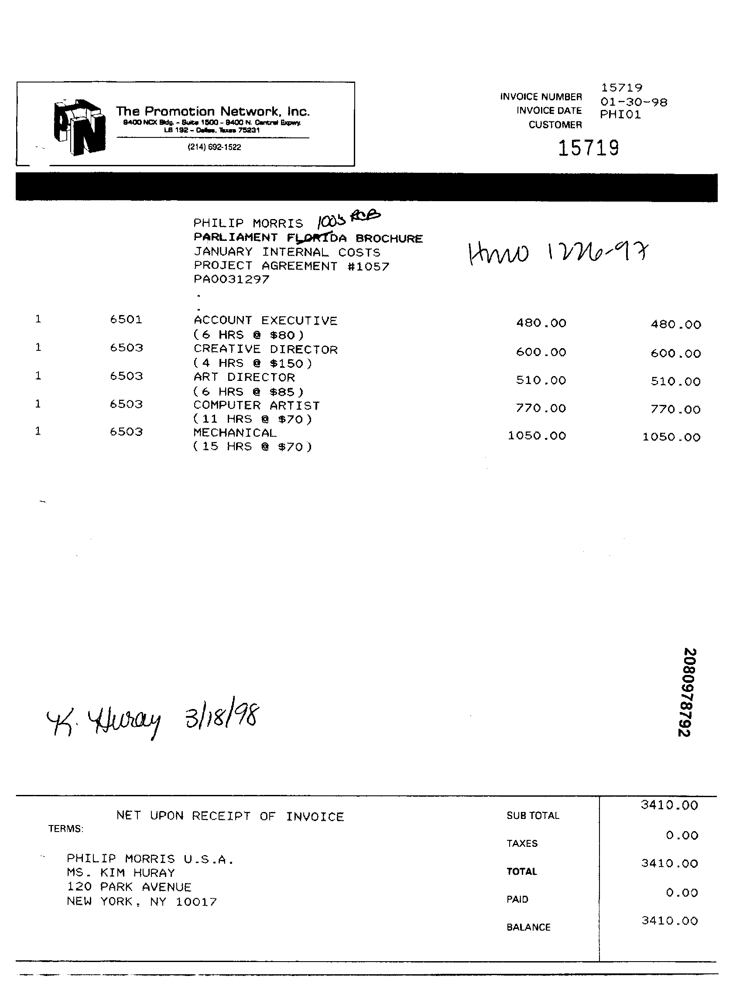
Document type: Invoice